Question: How is the property described in the document?
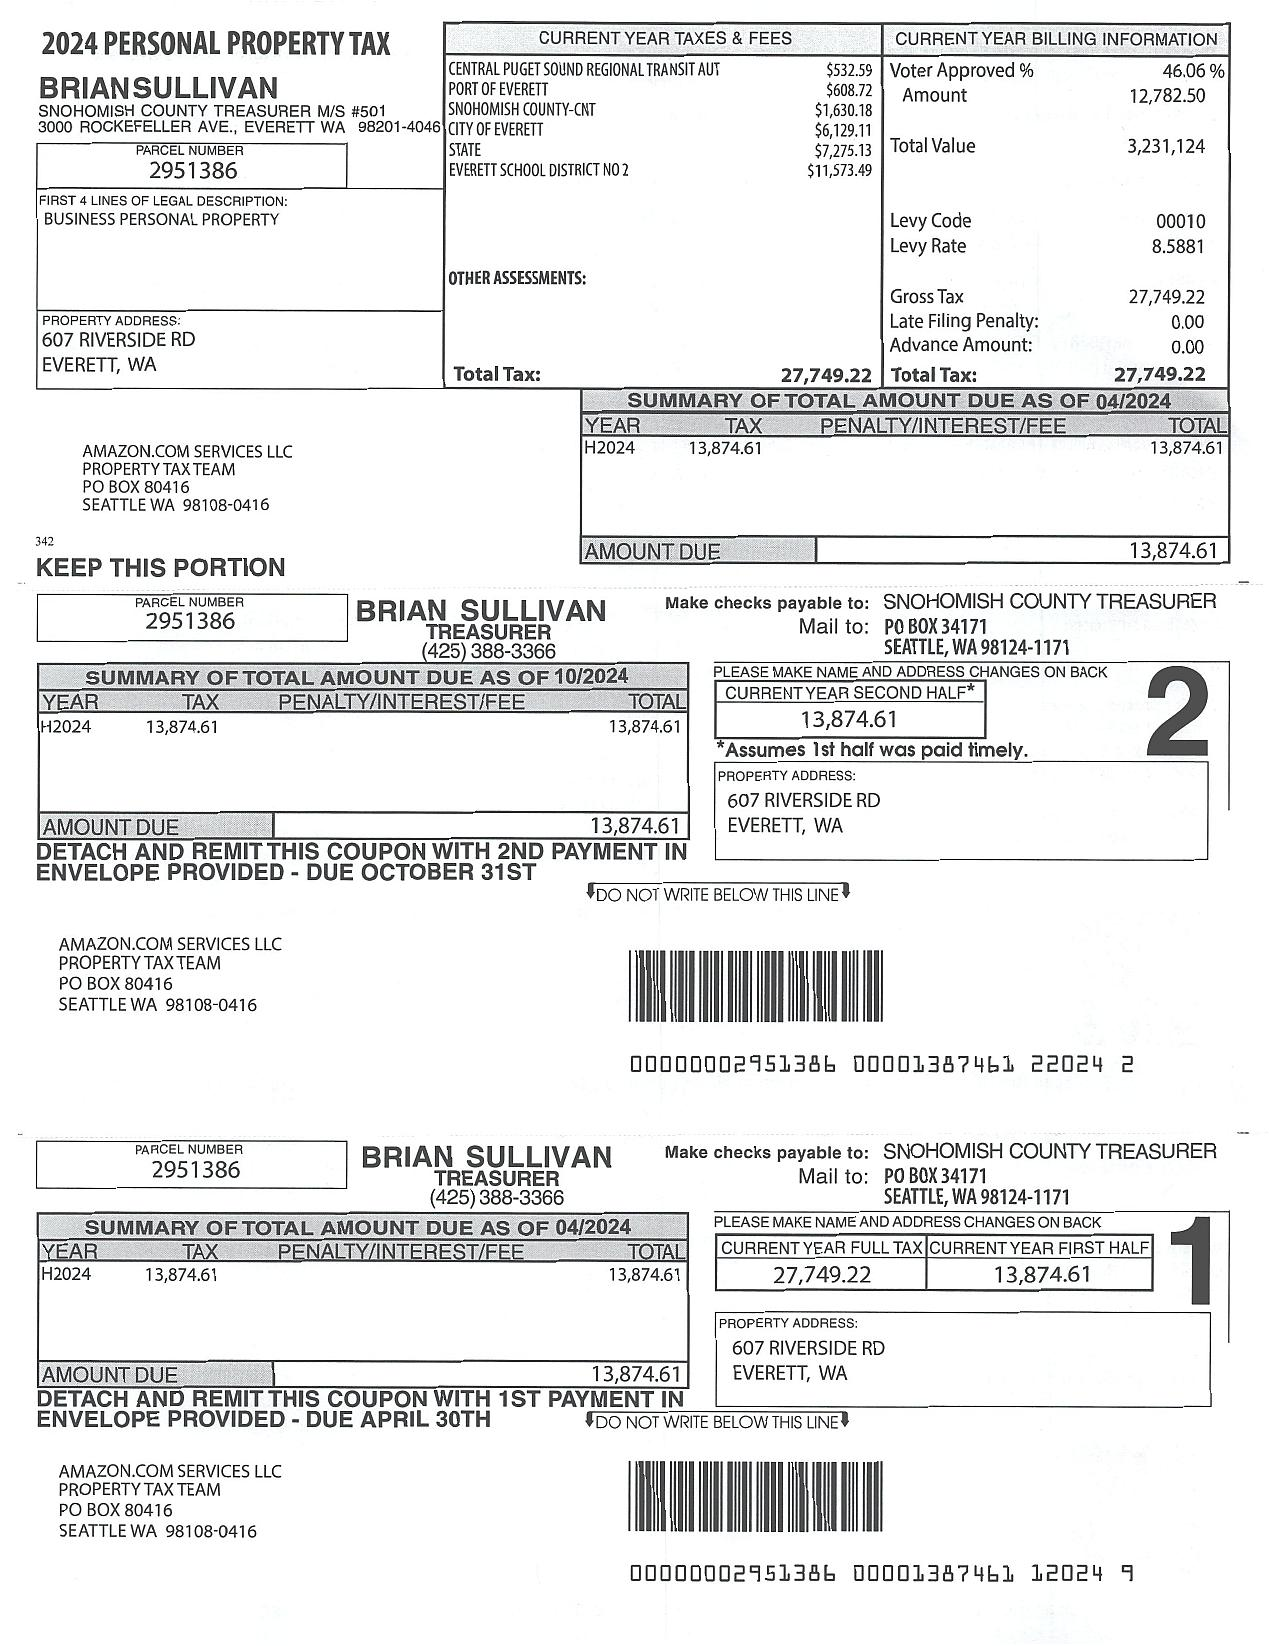
Answer: "BUSINESS PERSONAL PROPERTY"